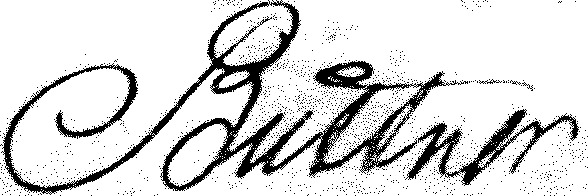
Signature of: georg büttner